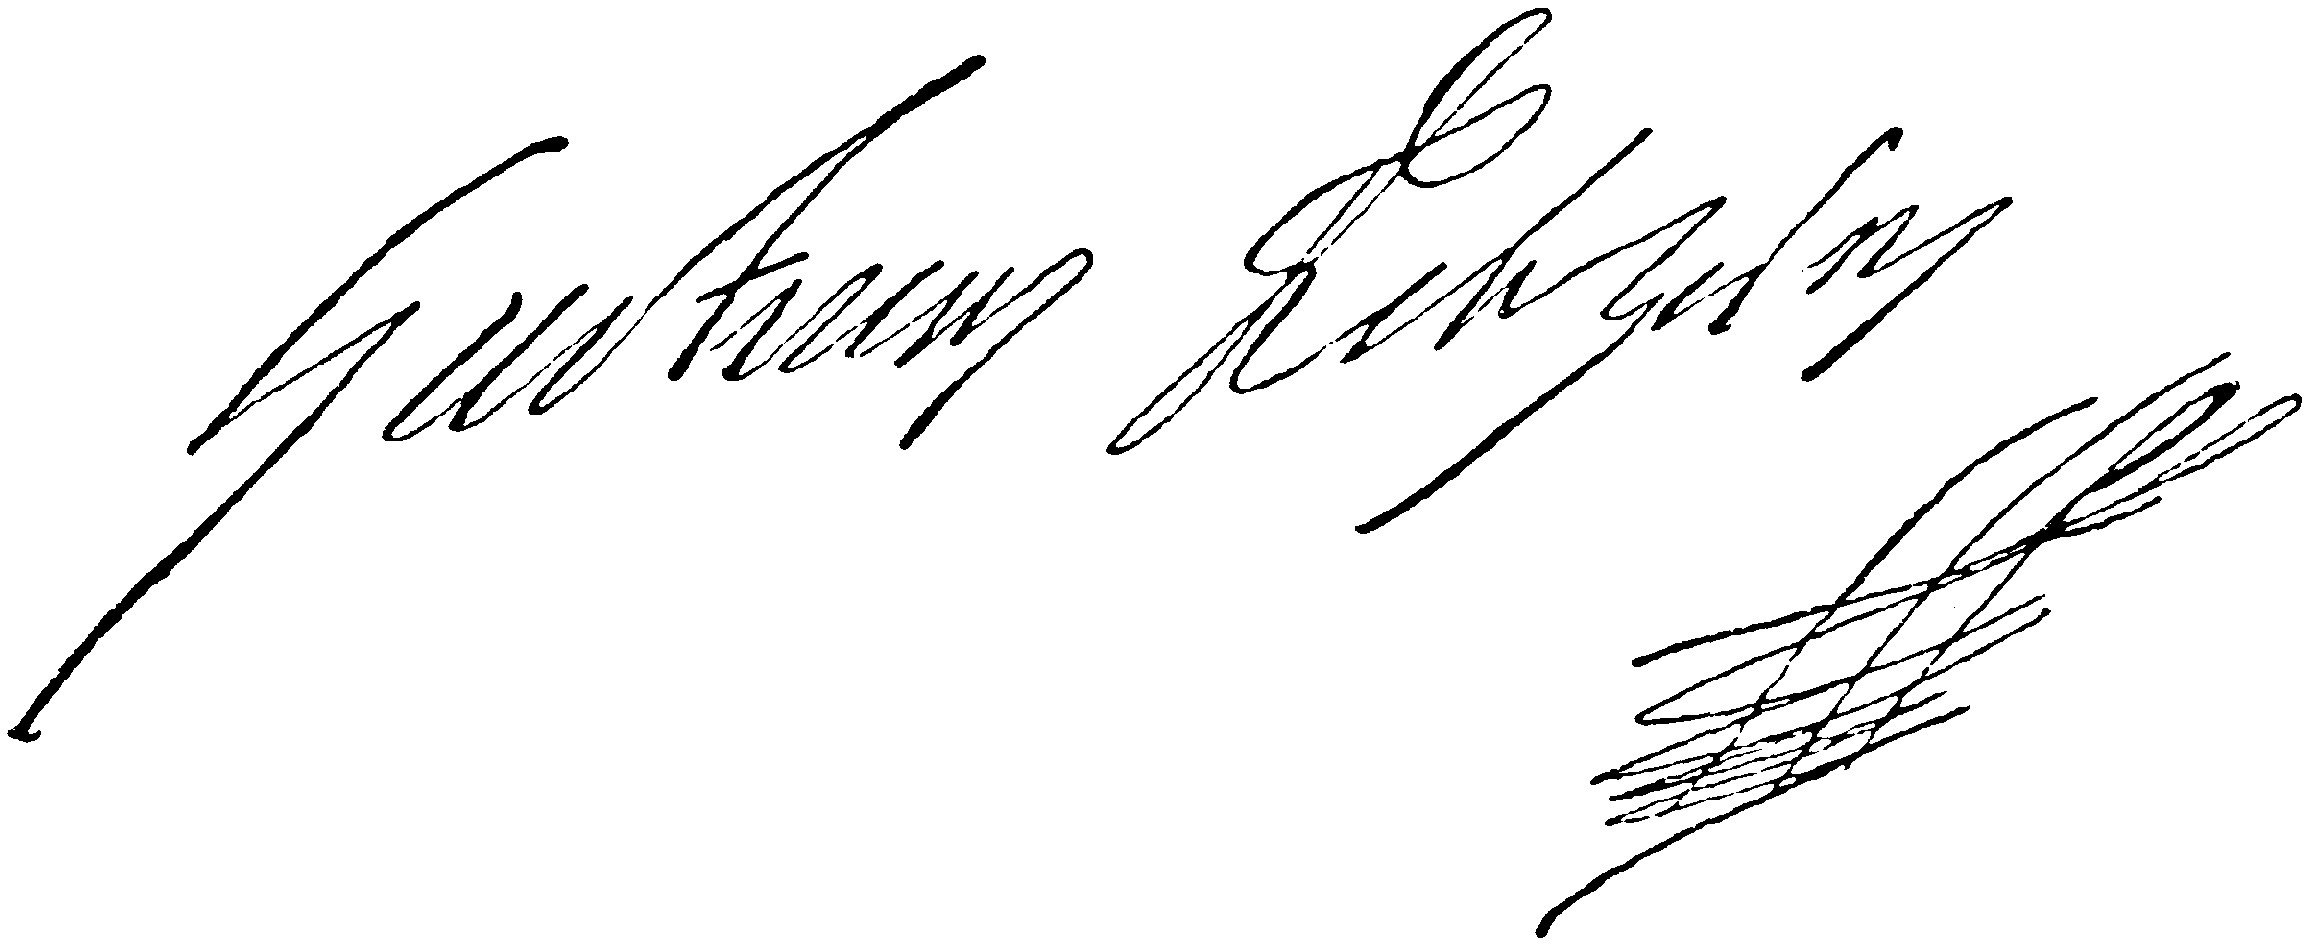
Signature of: gustavus adolphus of sweden